Question: What do the imaging results show?
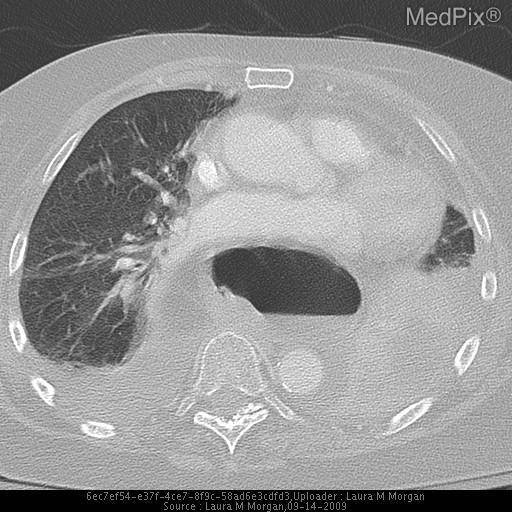
Answer: The imaging shows PA and lateral radiographs of the chest.
FINDINGS:
-There is near complete opacification of the left hemidiaphragm. There is consolidation and/or atelectasis with accompanying effusion present on the
left. Small right basilar opacities are present with a small right effusion. There is no evidence of pneumothorax.  The cardiac silhouette is stable.  A
large hiatal hernia is present. Calcifications are seen within the thoracic aorta. The remainder of the visualized bones and soft tissues are remarkable
for degenerative changes to the acromioclavicular joint and spine.

IMPRESSION:
1. LEFT LUNG BASE CONSOLIDATION AND/OR ATELECTASIS WITH ACCOMPANYING EFFUSION WITH SMALLER BASILAR RIGHT OPACITY AND EFFUSION.
2. LARGE HIATAL HERNIA.

CT chest PE protocol.
FINDINGS:
-The study is somewhat limited by motion artifact.  The mediastinal, hilar and pulmonary parenchyma vasculature appear widely patent and normal in
course, caliber and contour without evidence of filling defects. There is a large hiatal hernia.  Otherwise, there are no mediastinal or hilar masses
identified, and no adenopathy is evident. Atherosclerotic calcific changes of the aorta and coronary arteries are present. There is no evidence of
aneurysmal dilation.

Left greater than right-sided simple-appearing pleural effusions are present with underlying compressive atelectasis. The lungs are otherwise clear and
evenly aerated without evidence of mass, calcification or pulmonary parenchymal disease.  The airways appear normal, and no thickening is evident.

Multilevel degenerative changes of the thoracic spine are seen.  The visualized upper abdomen as well as the remainder of the visualized soft tissues and osseous structures are unremarkable.
IMPRESSION:
1. NO COMPUTED TOMOGRAPHIC EVIDENCE OF PULMONARY EMBOLISM.
2. LEFT GREATER THAN RIGHT-SIDED SIMPLE-APPEARING PLEURAL EFFUSIONS WITH SUBJACENT COMPRESSIVE ATELECTASIS.
3. LARGE HIATAL HERNIA. -The study is somewhat limited by motion artifact.  The mediastinal, hilar and pulmonary parenchyma vasculature appear widely patent and normal in
course, caliber and contour without evidence of filling defects. There is a large hiatal hernia.  Otherwise, there are no mediastinal or hilar masses
identified, and no adenopathy is evident. Atherosclerotic calcific changes of the aorta and coronary arteries are present. There is no evidence of
aneurysmal dilation.

Left greater than right-sided simple-appearing pleural effusions are present with underlying compressive atelectasis. The lungs are otherwise clear and
evenly aerated without evidence of mass, calcification or pulmonary parenchymal disease.  The airways appear normal, and no thickening is evident.

Multilevel degenerative changes of the thoracic spine are seen.  The visualized upper abdomen as well as the remainder of the visualized soft tissues and osseous structures are unremarkable..